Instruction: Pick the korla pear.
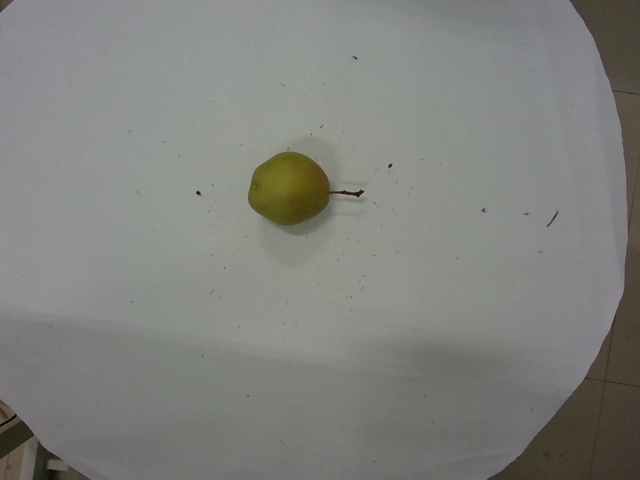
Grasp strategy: vertical